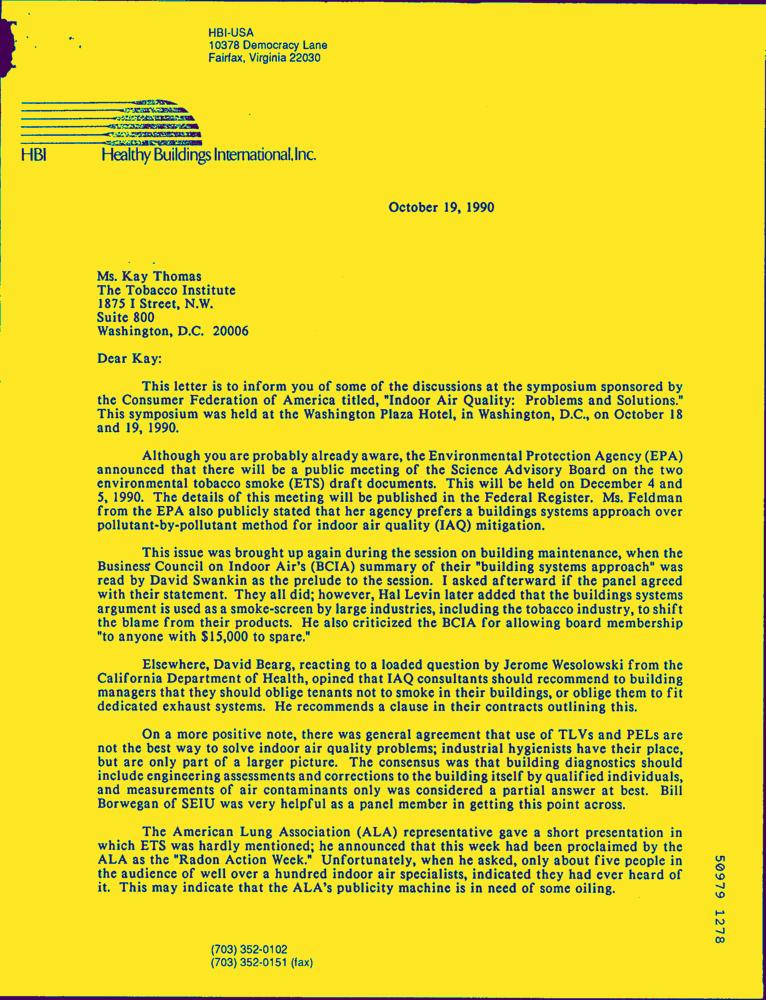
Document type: Letter-Doc